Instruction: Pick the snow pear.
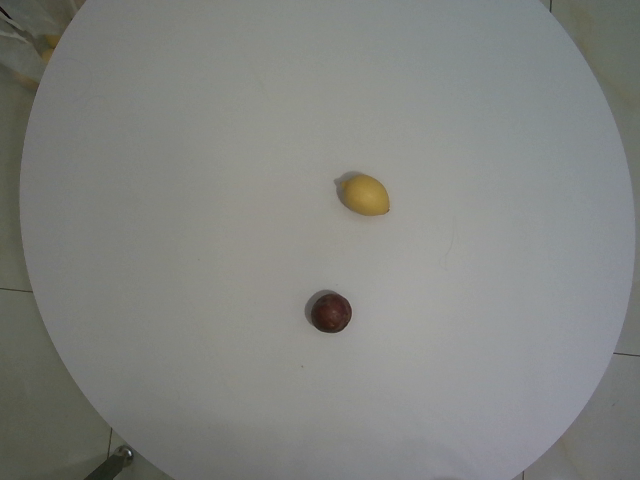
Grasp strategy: vertical